Question: What is the property identification or parcel number listed?
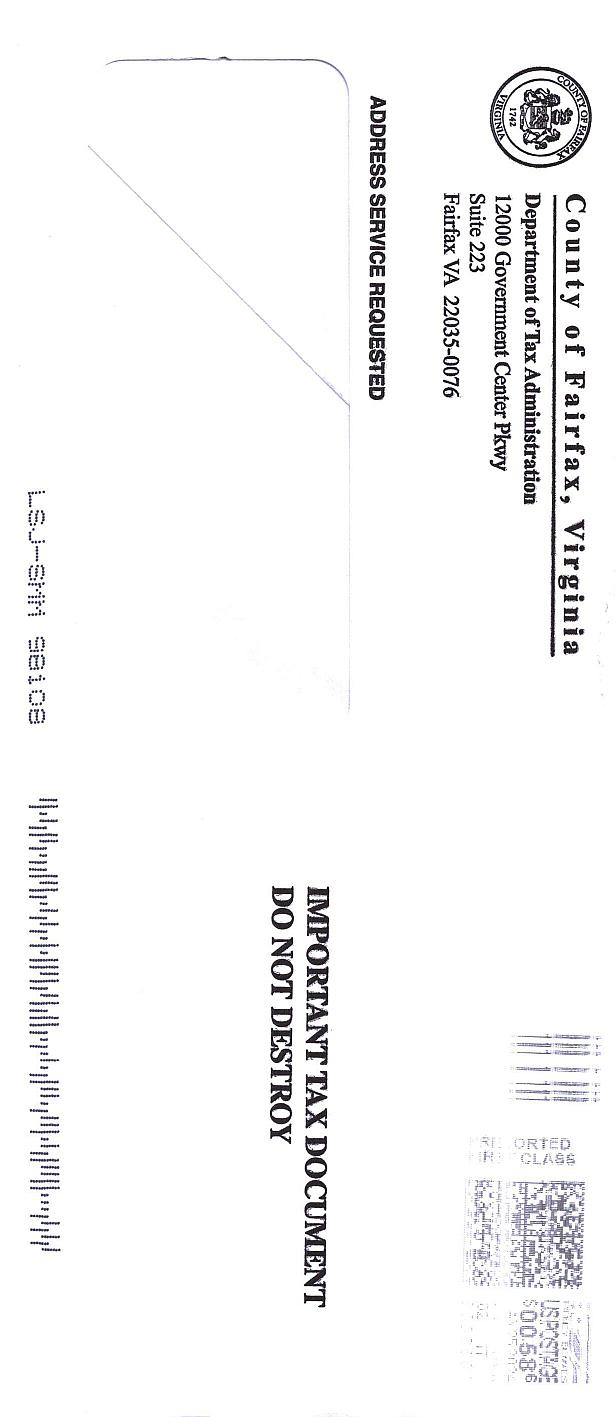
Answer: "1200 G 04 172A"